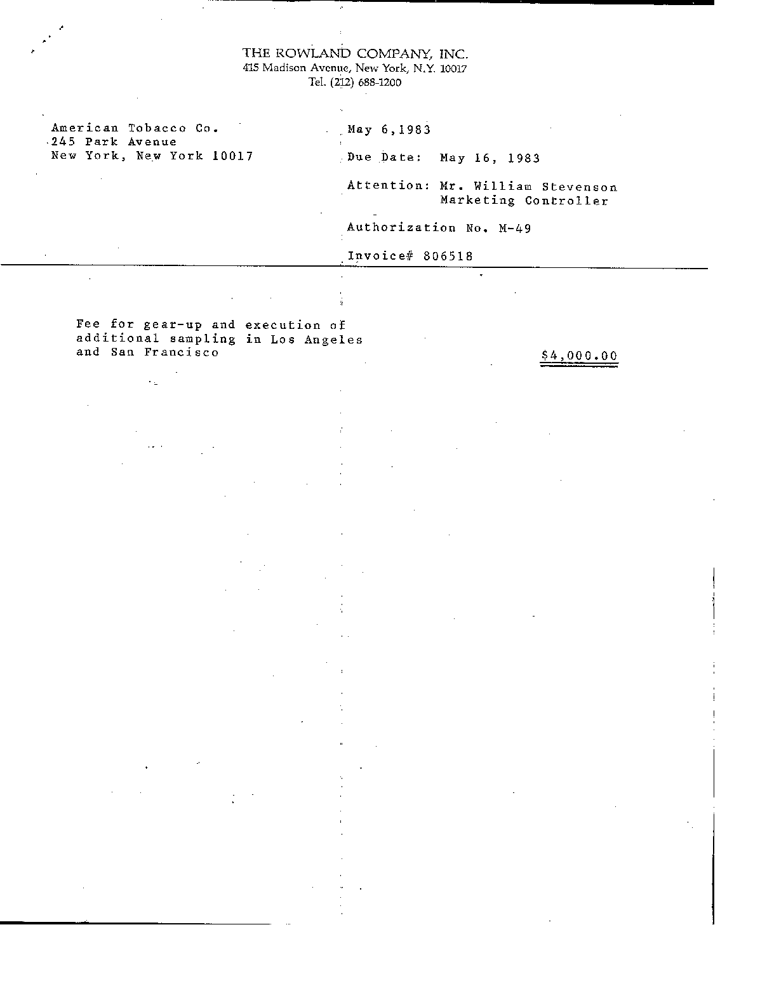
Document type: Invoice